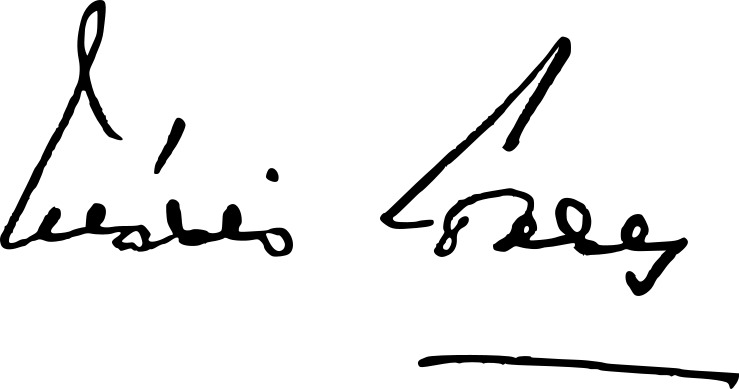
Signature of: mário soares